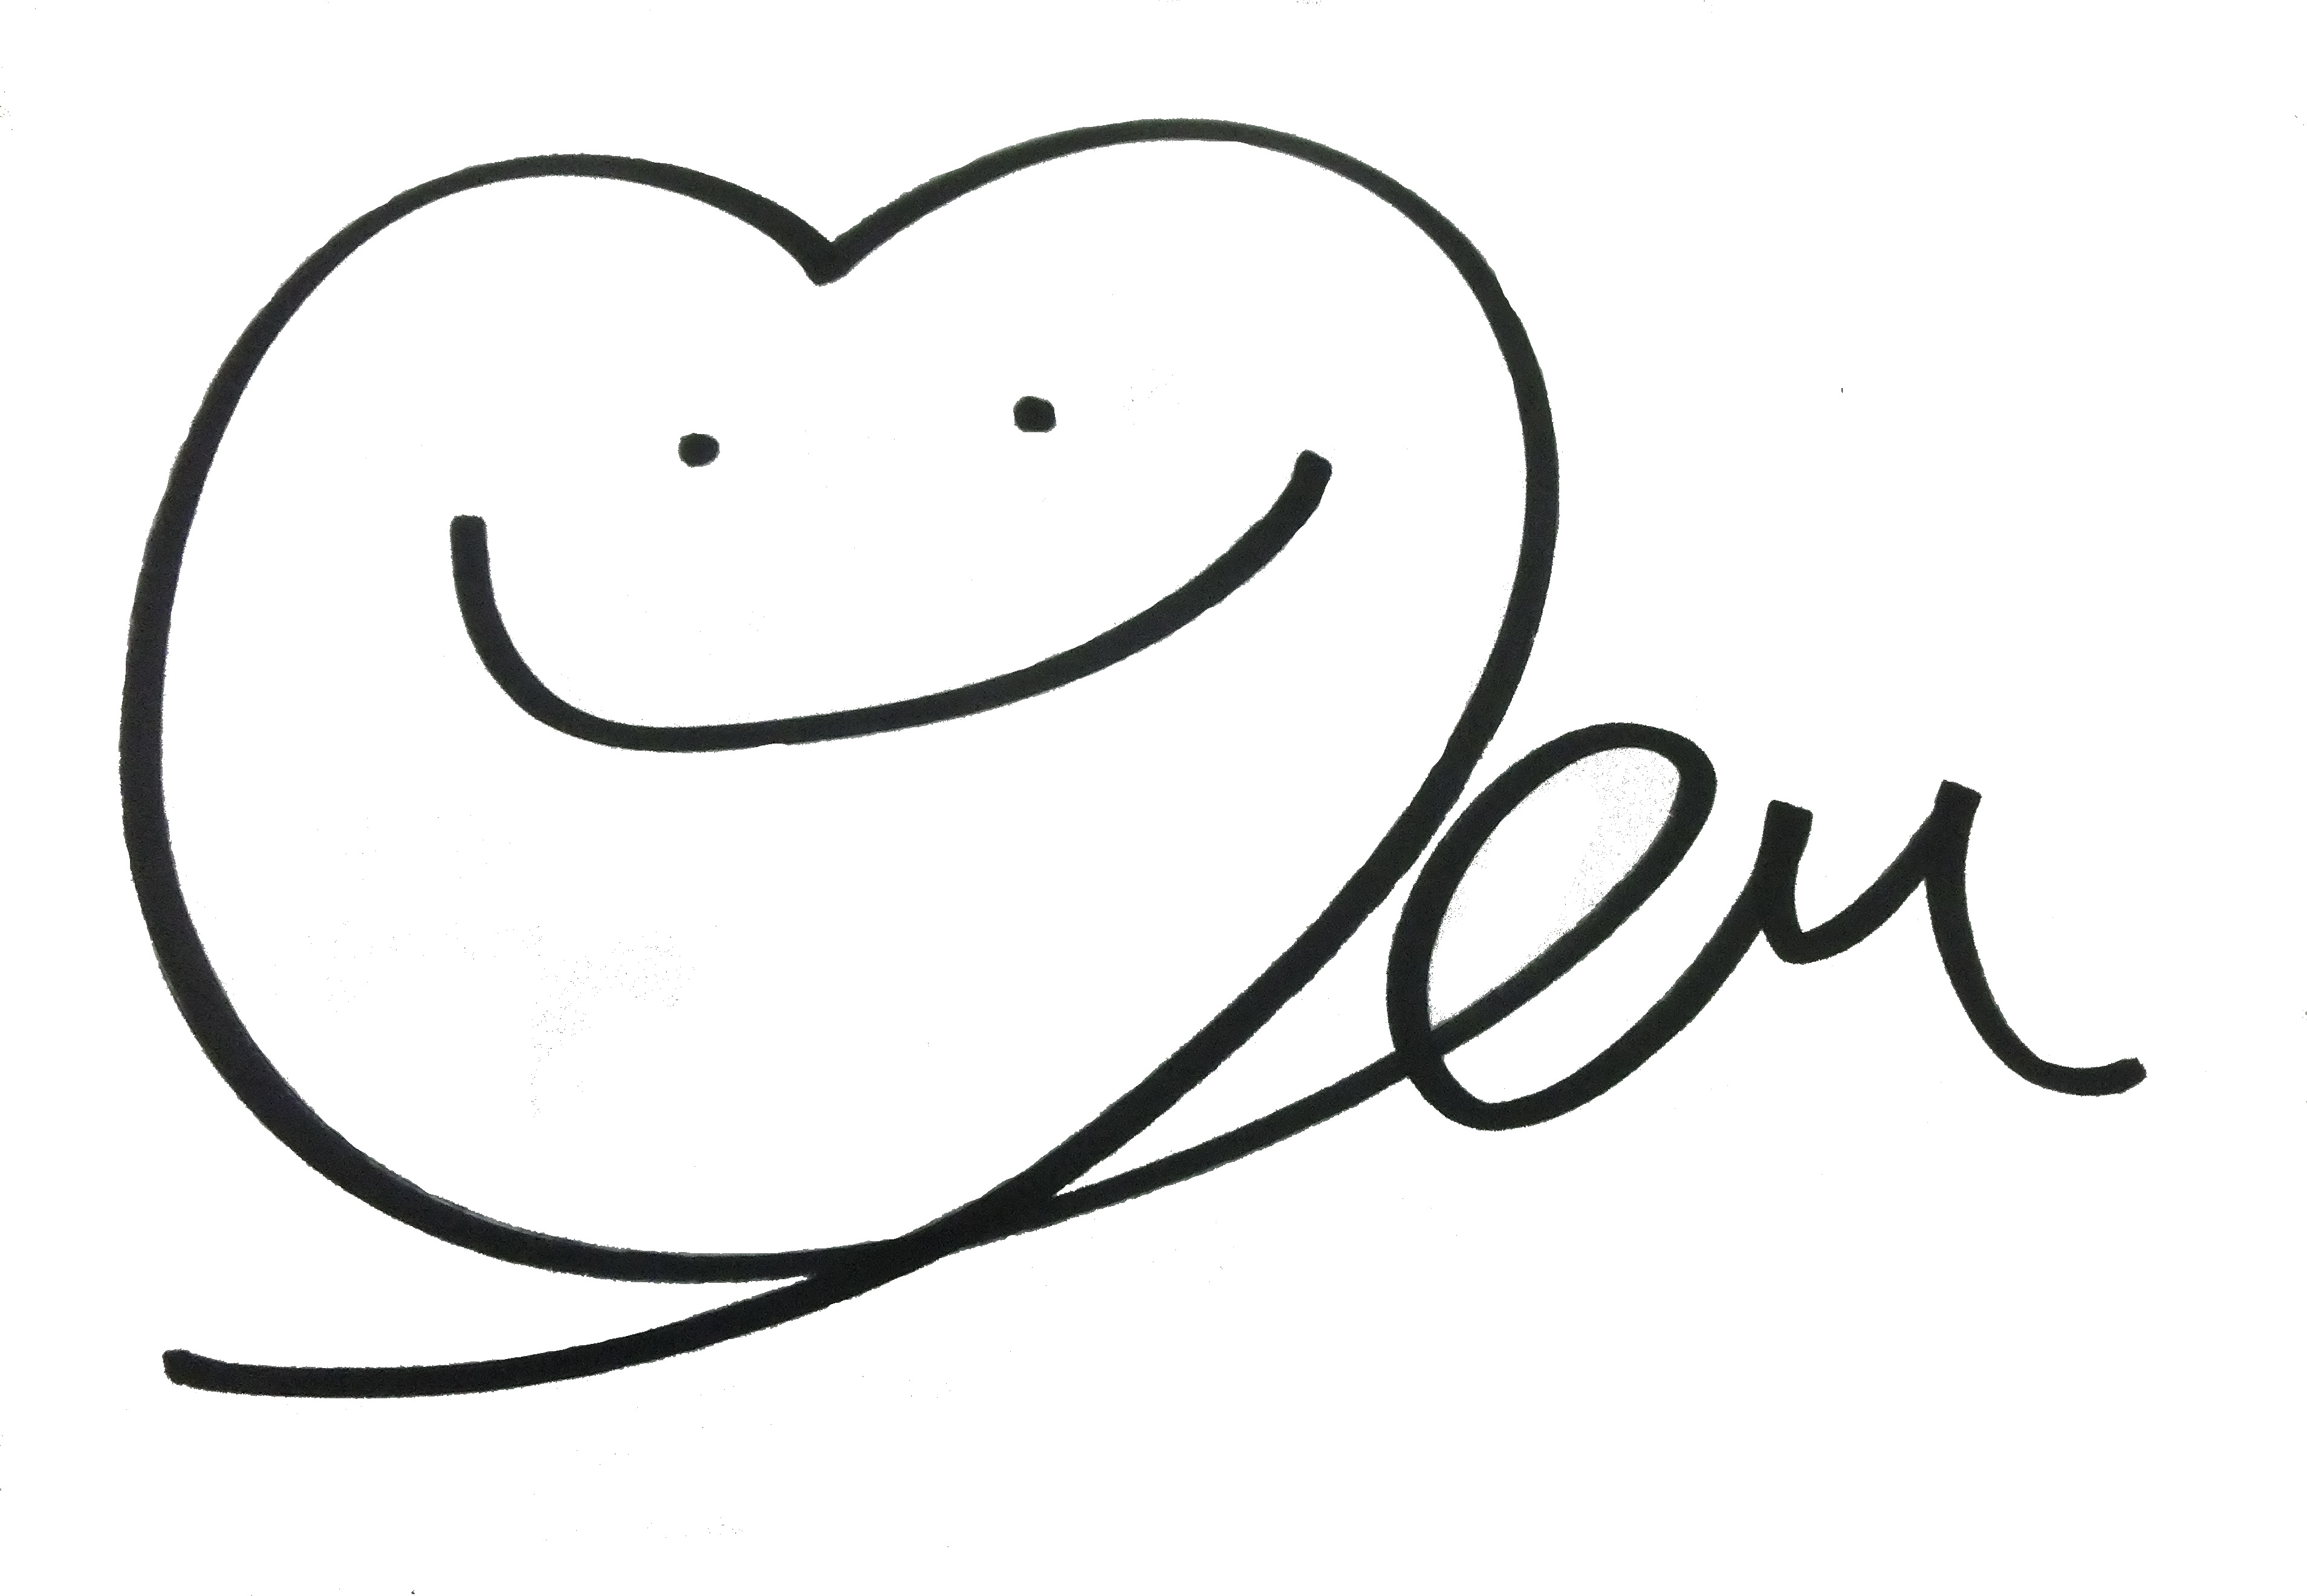
Signature of: remu suzumori